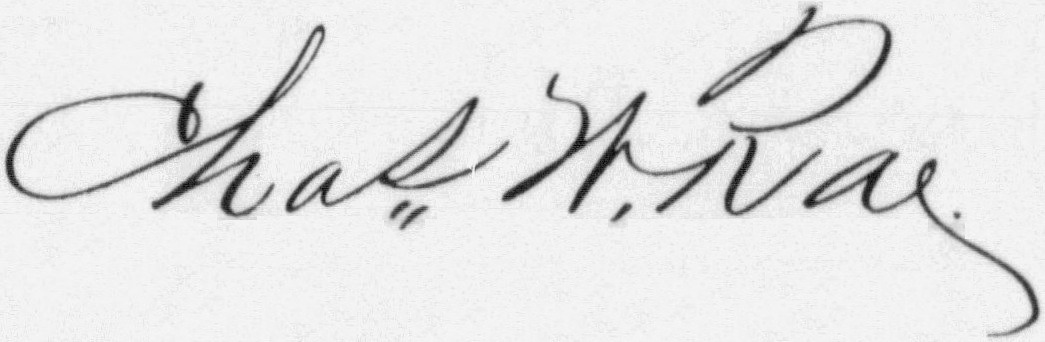
Signature of: charles whiteside rae